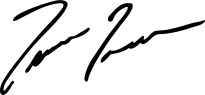
Signature of: tina turner